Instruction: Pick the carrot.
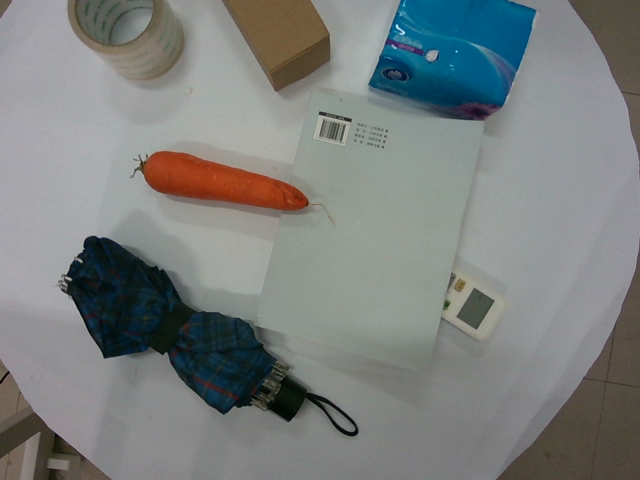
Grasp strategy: vertical